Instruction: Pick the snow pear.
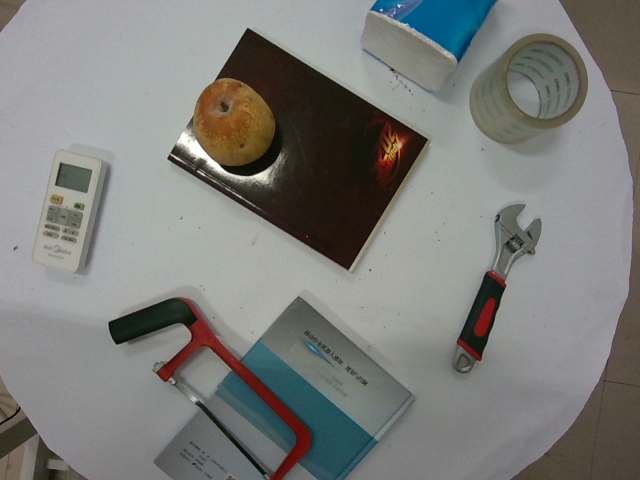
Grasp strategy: vertical